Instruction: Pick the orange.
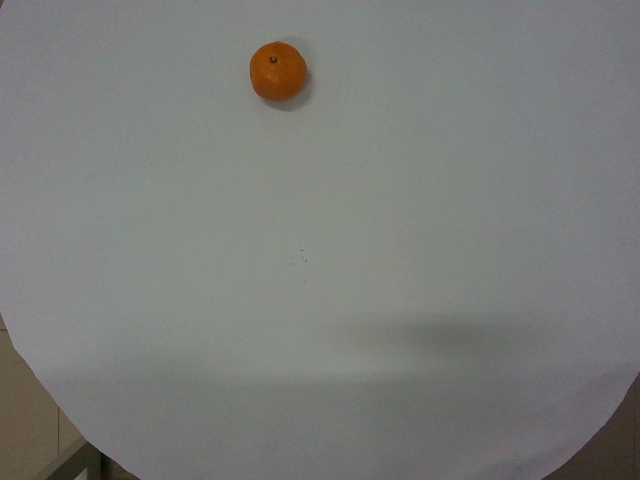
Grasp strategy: vertical